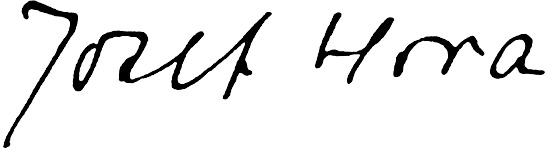
Signature of: josef hora